Question: What is the main concern?
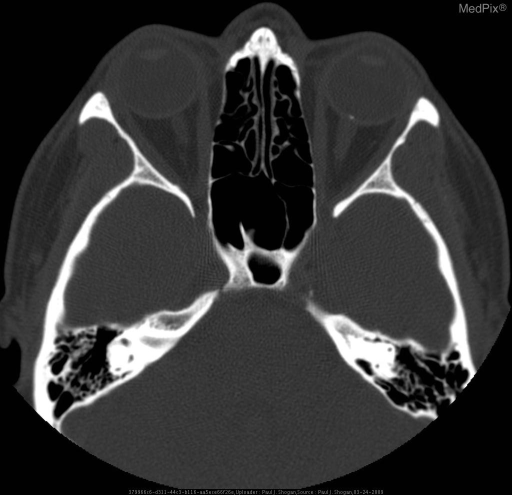
Answer: The findings suggest •  Patient 1: Scleral plaques and phthisis bulbi ("wood eye")
» Axial NECT shows calcified scleral plaques in the left globe at the insertion sites of the medial and lateral rectus muscles. The right globe is calcified and shrunken, indicative of phthisis bulbi.

•  Patients 2 and 3: Optic Drusen
» Axial NECT shows a punctate calcification near the optic discs.. Axial NECT shows a punctate calcification near the left optic disc.. The patient might have a history of Patient 1: 72 year old man with remote history of right zygomatic arch fracture and chronic blindness.

Patients 2 and 3: 24 and 32 year old patients with concern for papilledema and visual field deficits..